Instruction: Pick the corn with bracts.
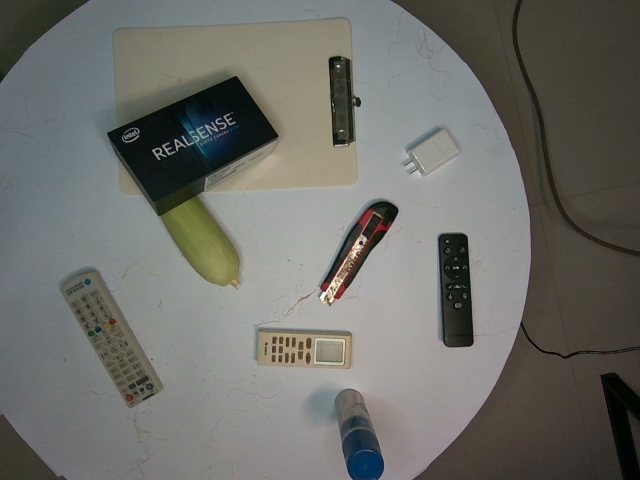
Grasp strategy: vertical